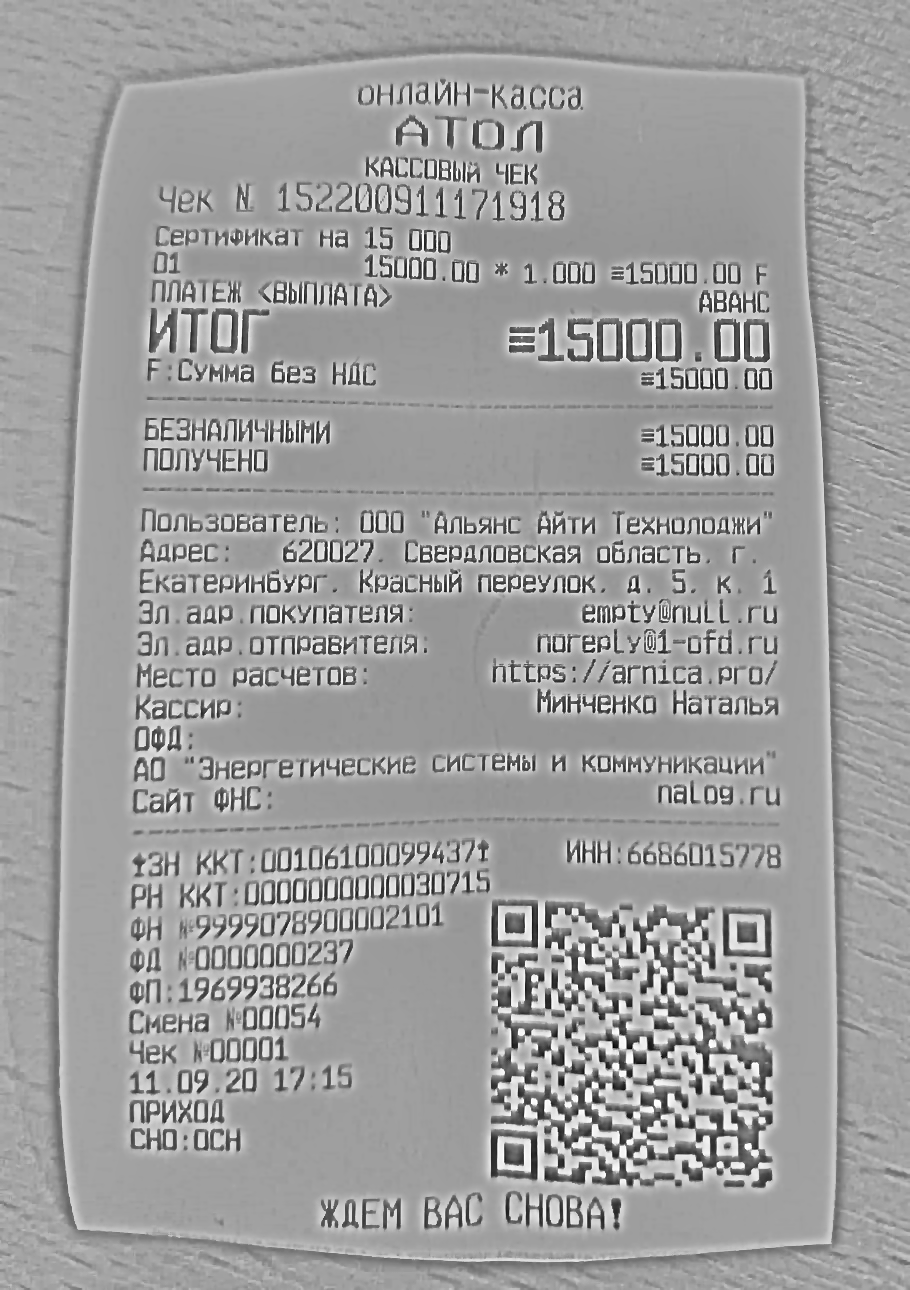
Продавец: ООО "Альянс Айти Технолоджи"
Дата: 11.09.20
Товары: Сертификат на 15 000
Количество: 1.000
Цена: 15000.00
Сумма: 15000.00
Итого: 15000.00